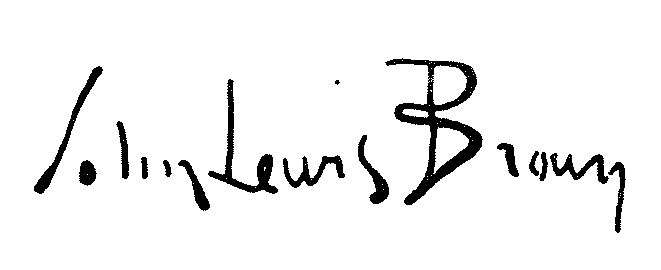
Signature of: john lewis brown